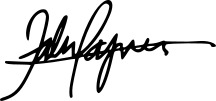
Signature of: fatima payman